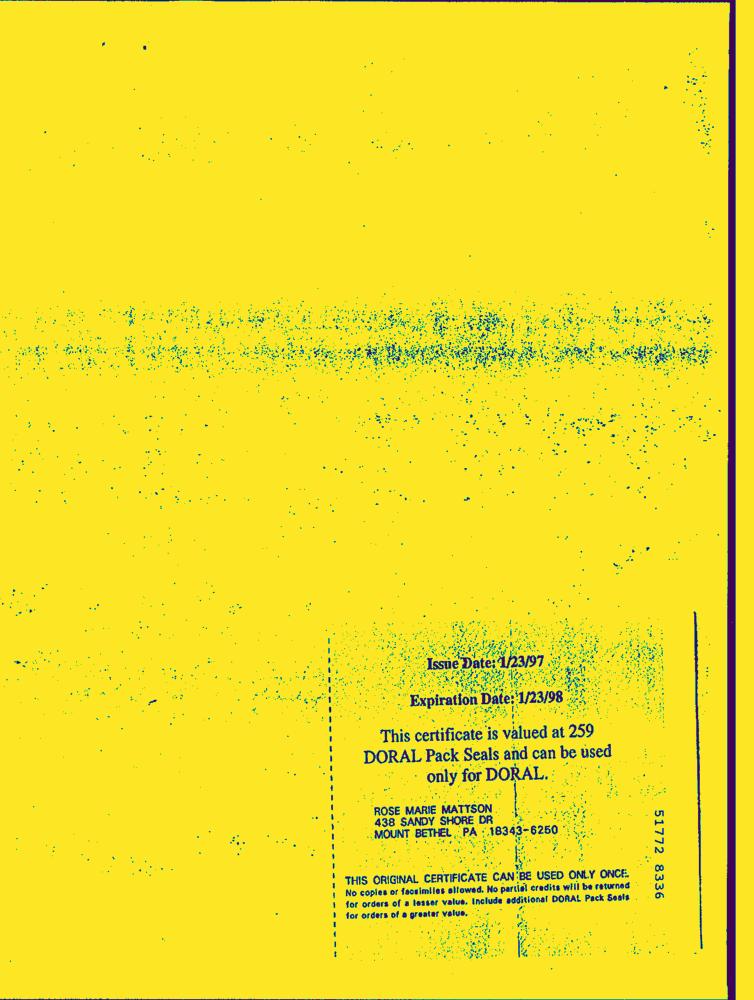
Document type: Hand-Written